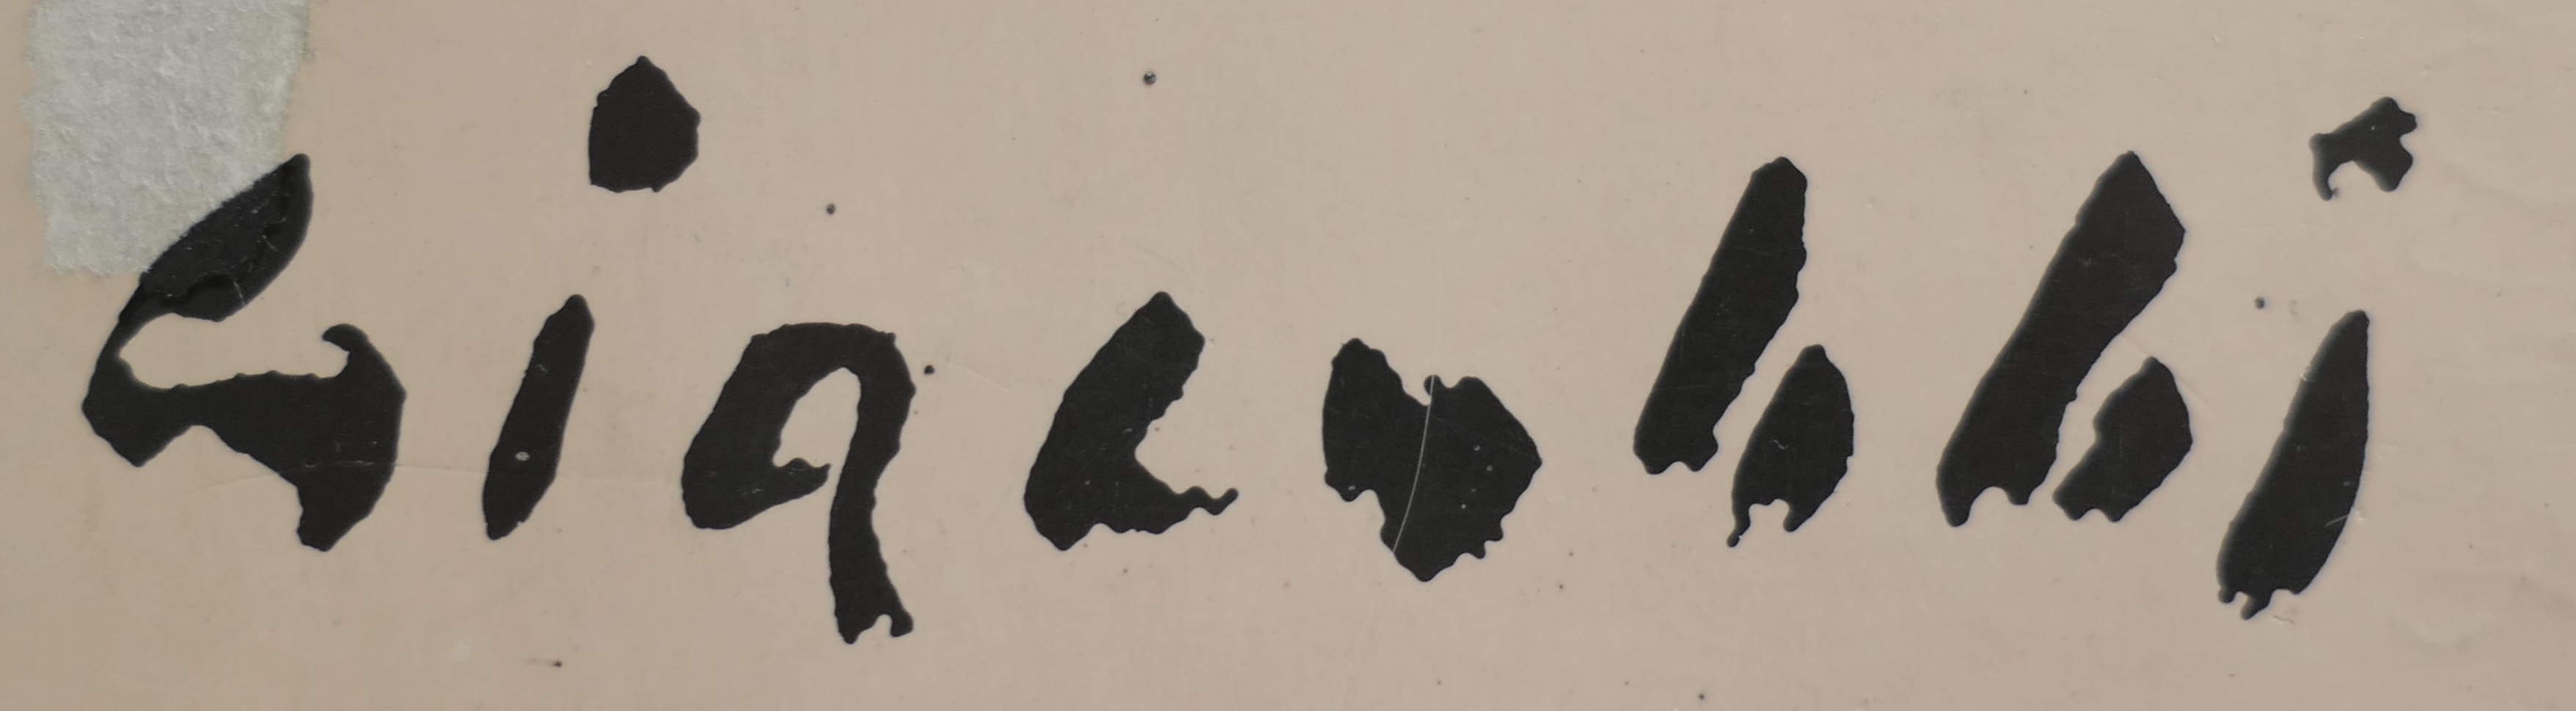
Signature of: q135472069